Question: What is the suspected problem?
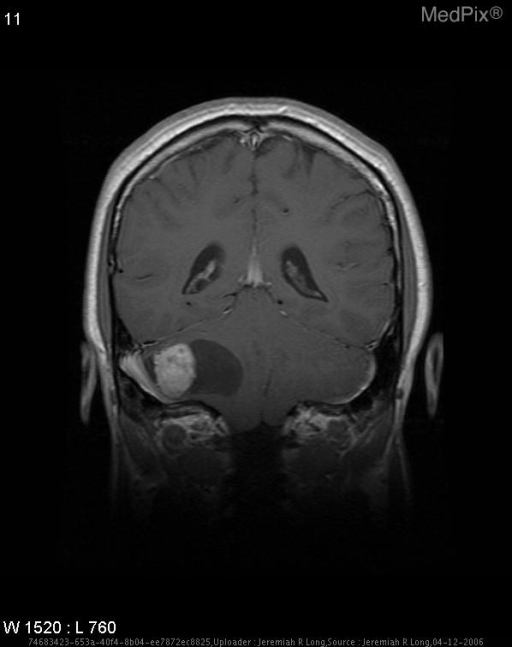
Answer: The findings suggest Aggressive cystic mass lesion in the right aspect of the posterior fossa measuring 4.8 cm by 3.1 cm by 2.3 cm with a solid enhancing mural nodule measuring approximately 2.1 cm in diameter.  There is mild to moderate surrounding edema and flow voids are present within the mural nodule.. Aggressive cystic mass lesion in the right aspect of the posterior fossa measuring 4.8 cm by 3.1 cm by 2.3 cm with a solid enhancing mural nodule measuring approximately 2.1 cm in diameter.  There is mild to moderate surrounding edema and flow voids are present within the mural nodule.

T1 post-gadolinium: cystic lesion with mural nodule demonstrating uniform enhancement.. The patient might have a history of 26 year-old male with a history of a right posterior fossa mass..